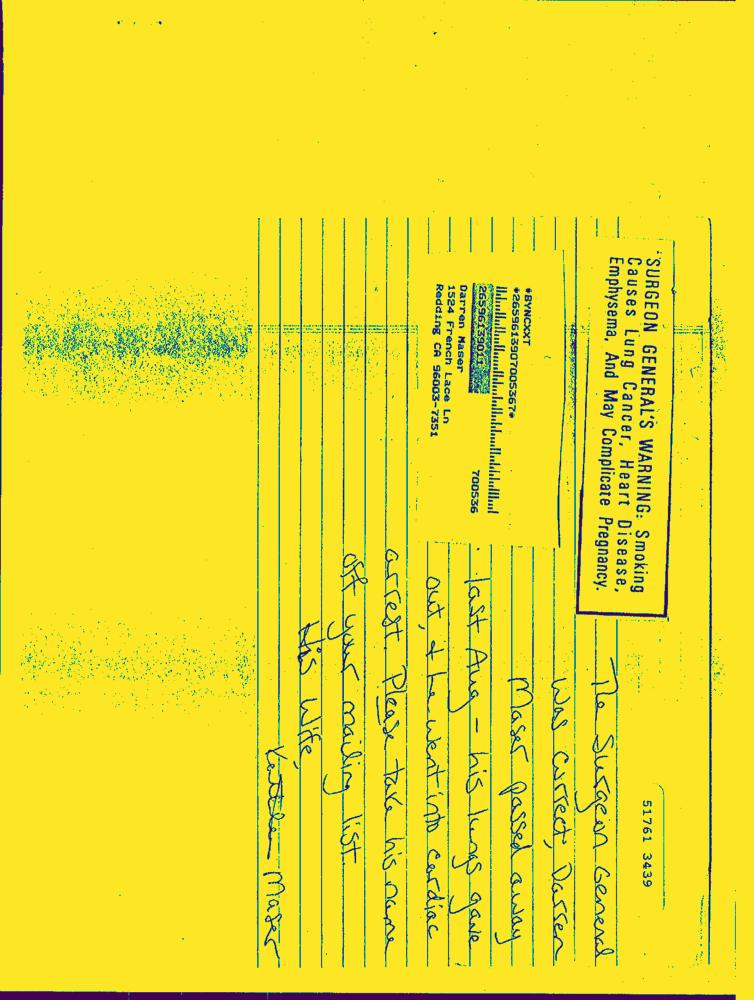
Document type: Hand-Written